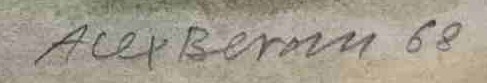
Signature of: alexander beran